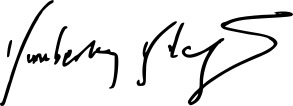
Signature of: kimberley kitching